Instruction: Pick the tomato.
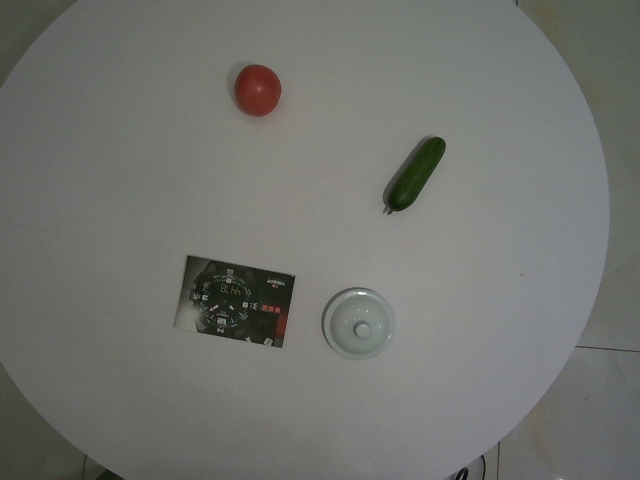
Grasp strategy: vertical